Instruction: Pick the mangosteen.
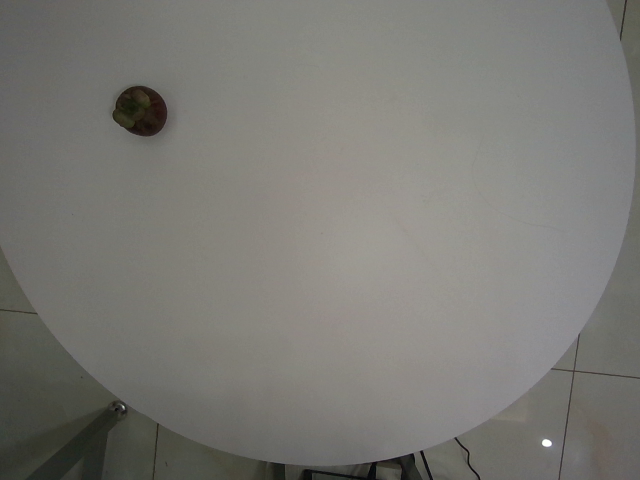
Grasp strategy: vertical